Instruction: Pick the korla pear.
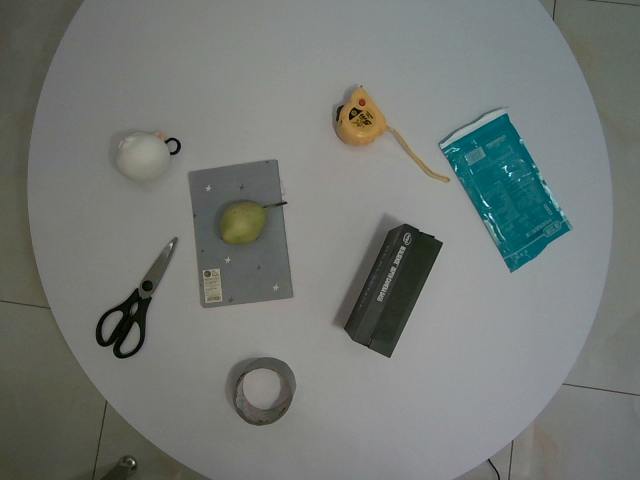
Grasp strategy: vertical